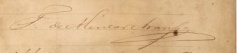
Signature of: tristão de alencar araripe